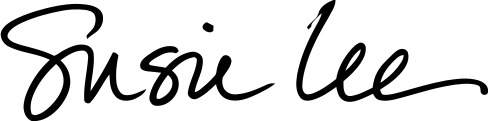
Signature of: susie lee